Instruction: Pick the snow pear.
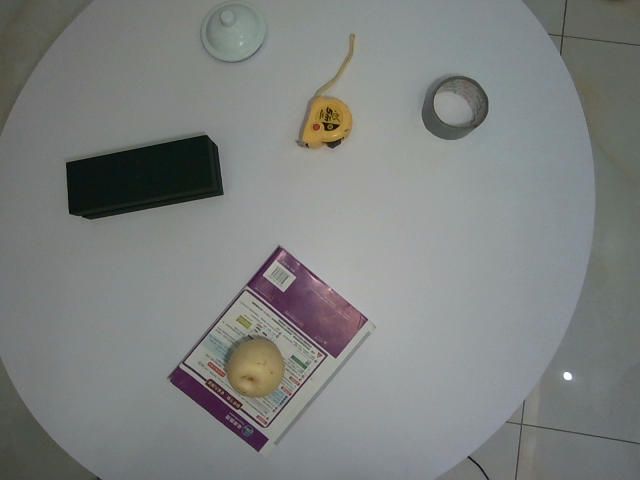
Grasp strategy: vertical